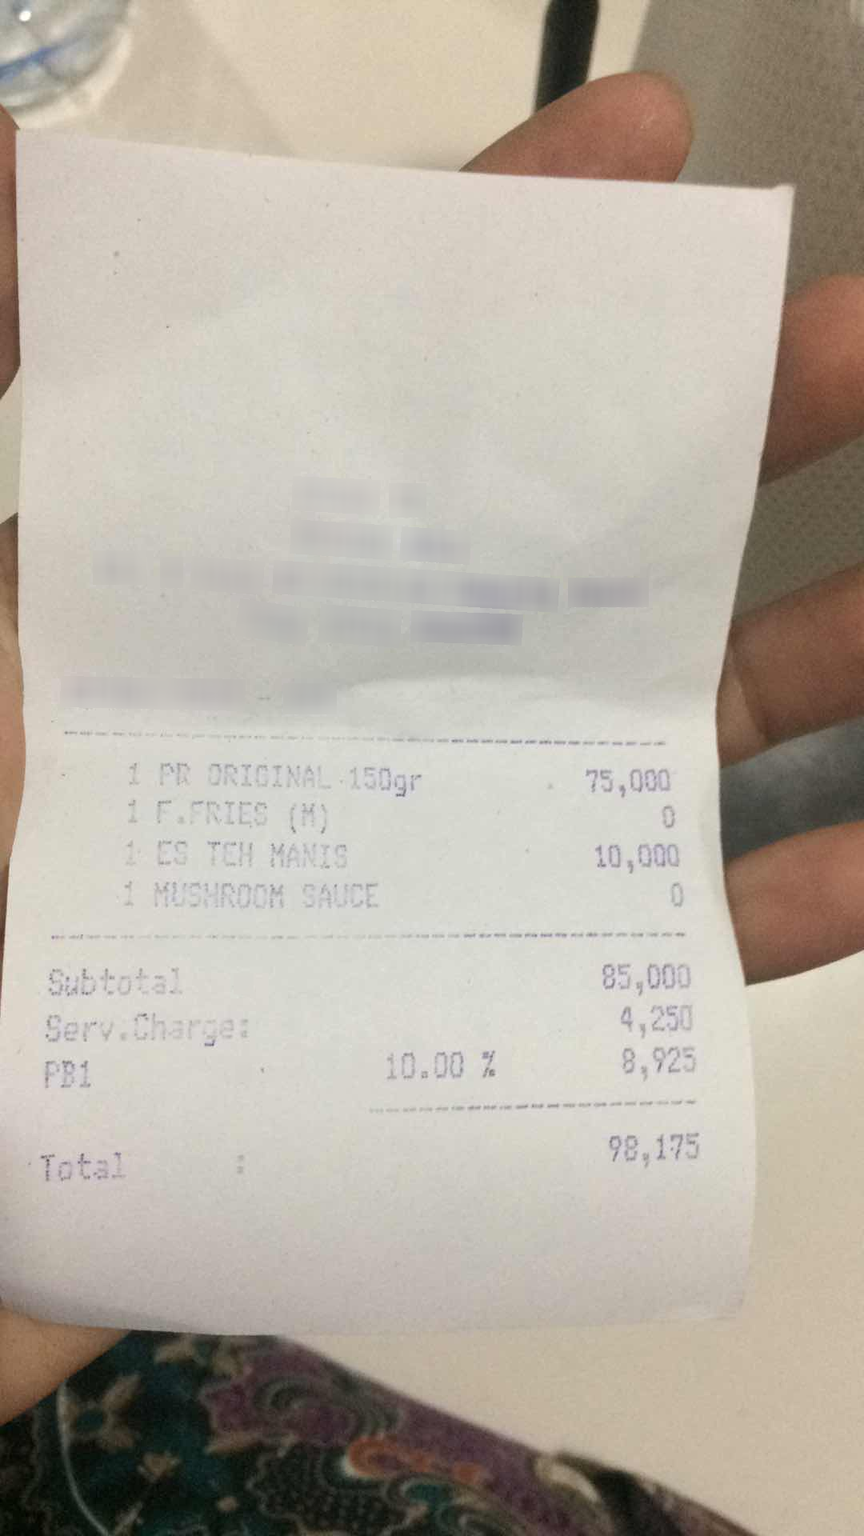
Extraction:
receipt: line_items: name: PR ORIGINAL 150gr
price: 75,000
qty: 1
name: F.FRIES (M)
price: 0
qty: 1
name: ES TEH MANIS
price: 10,000
qty: 1
name: MUSHROOM SAUCE
price: 0
qty: 1
subtotal: 85,000
tax: 8,925
service: 4,250
total: 98,175